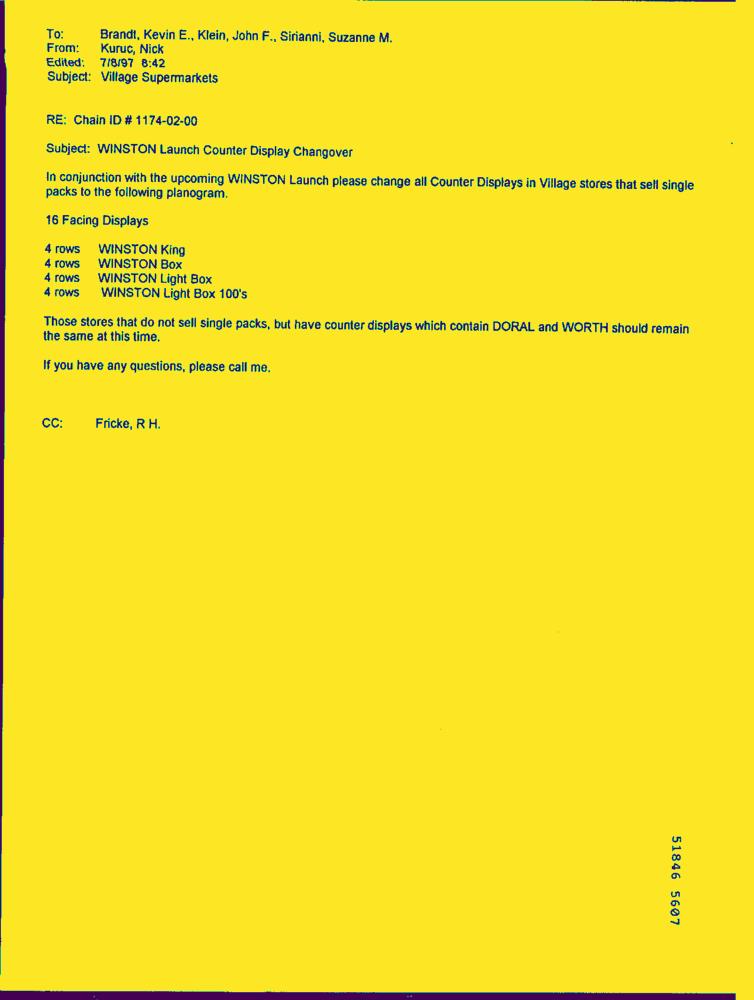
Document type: Letter-Doc